Question: What type of tax is indicated in the document, personal property or real estate?
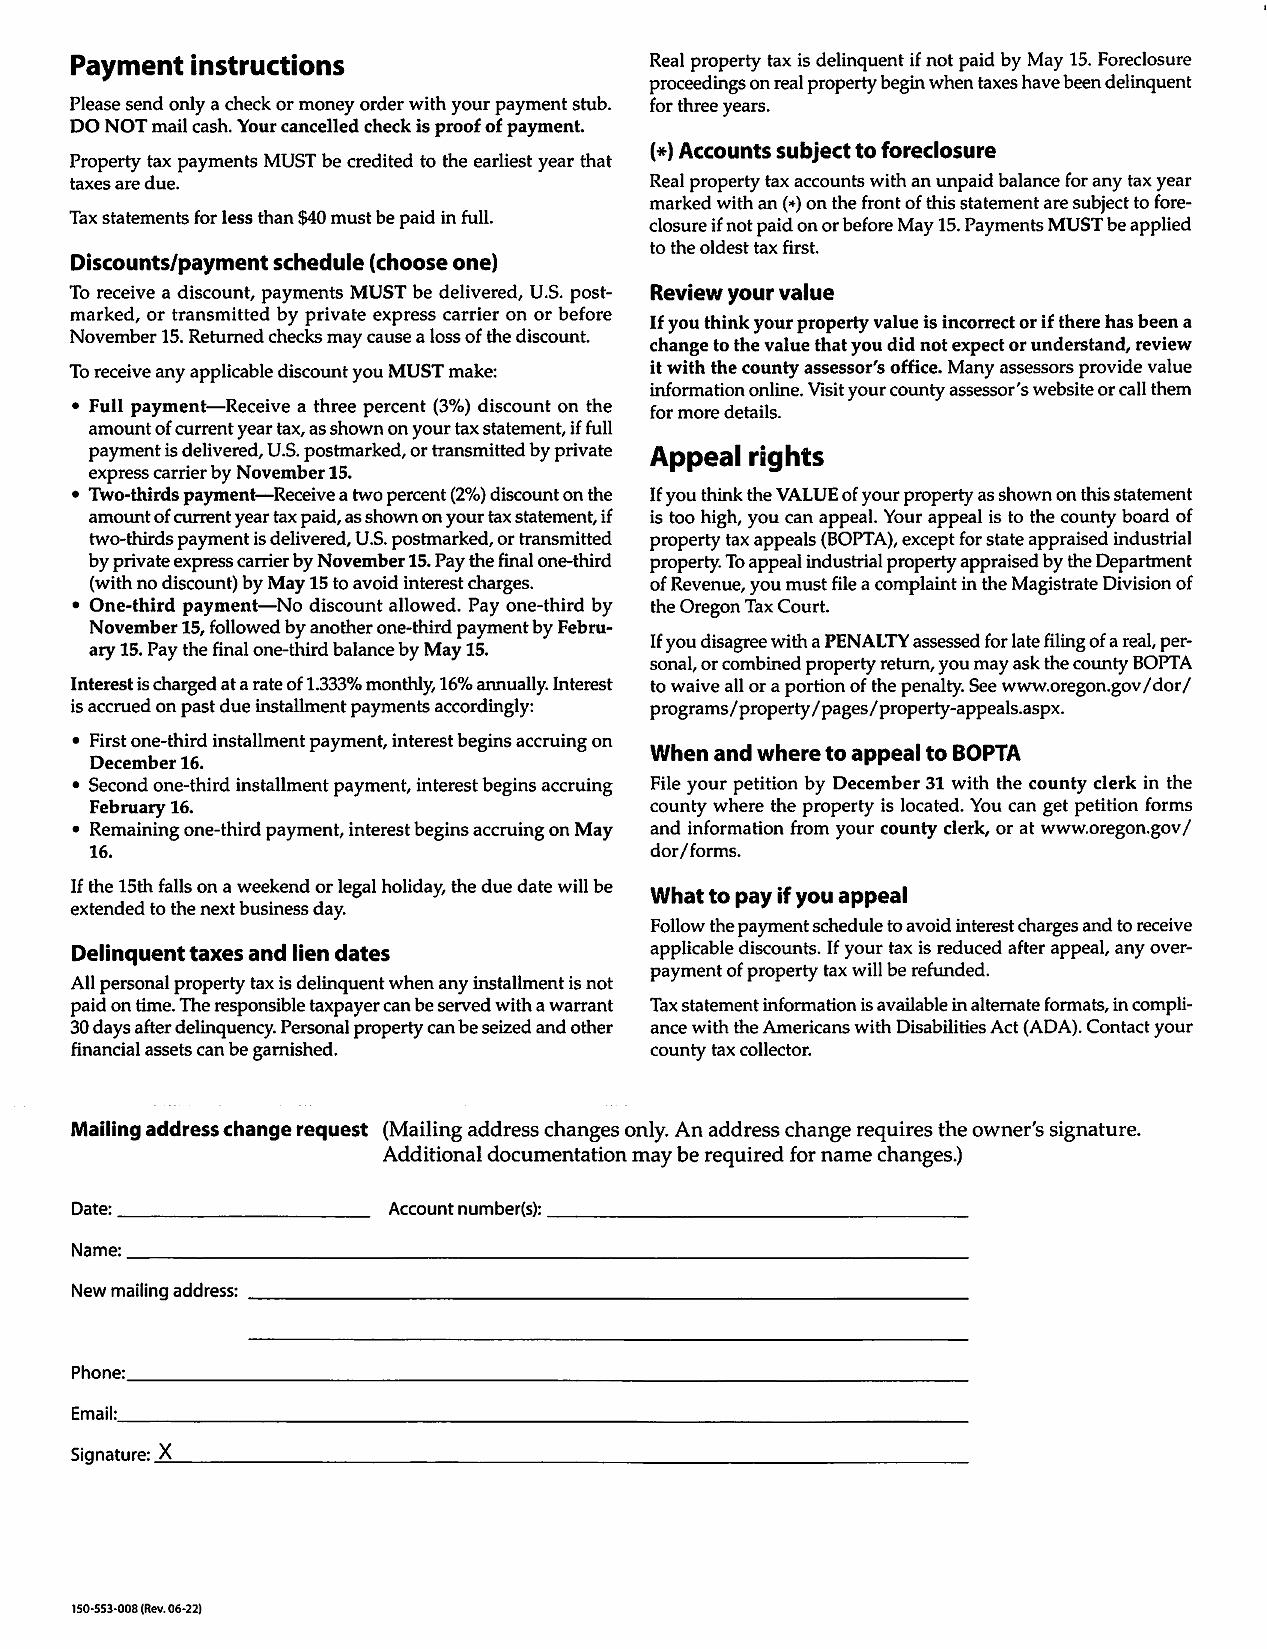
Answer: "Real property tax"